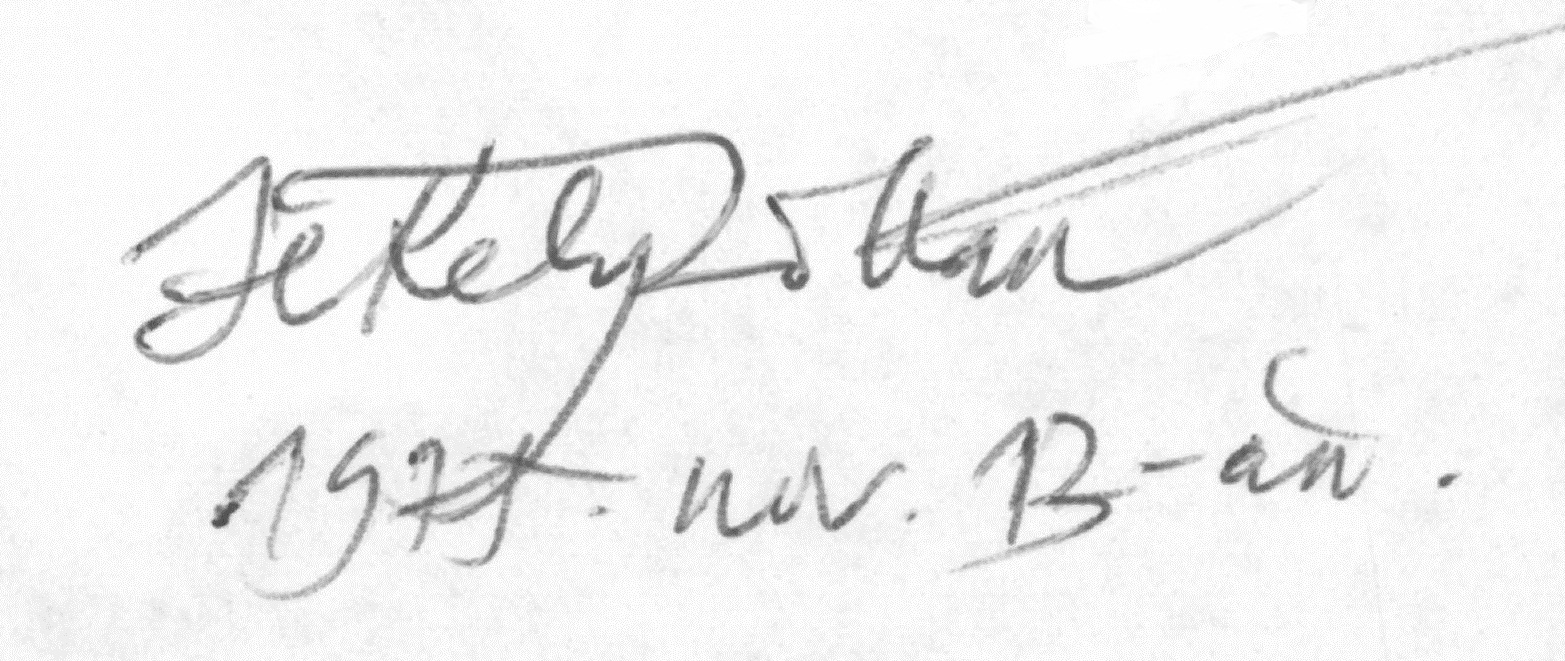
Signature of: zoltán jékely